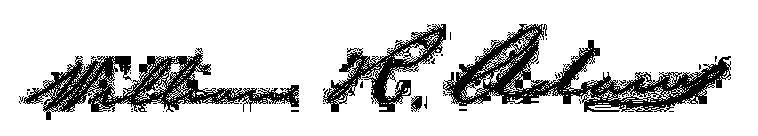
Signature of: william root adams